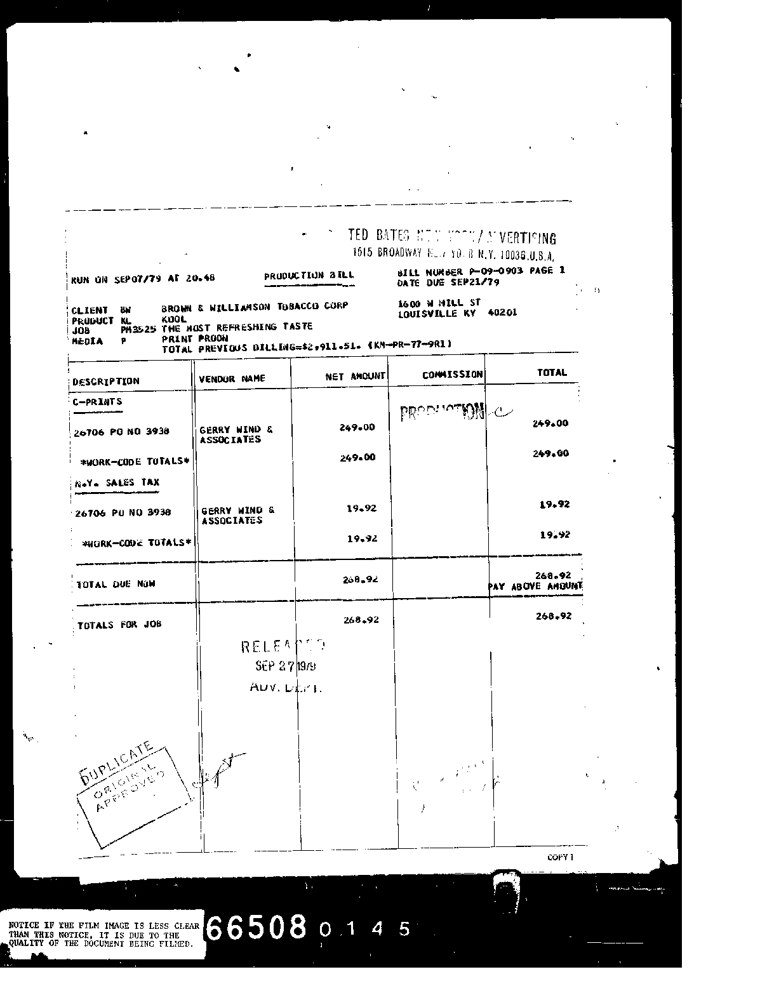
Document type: Invoice